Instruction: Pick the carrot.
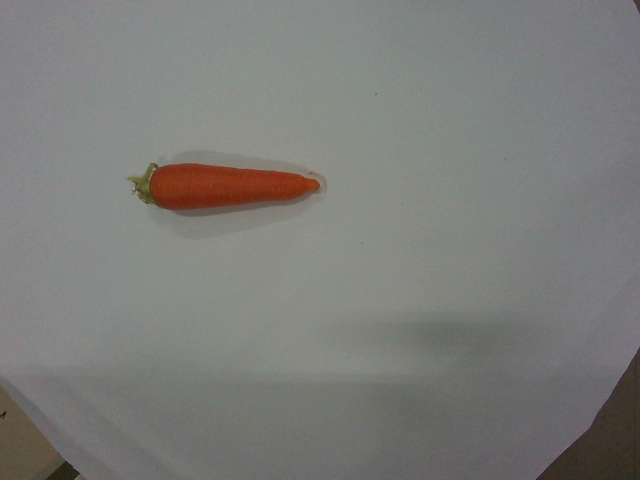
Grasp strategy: vertical